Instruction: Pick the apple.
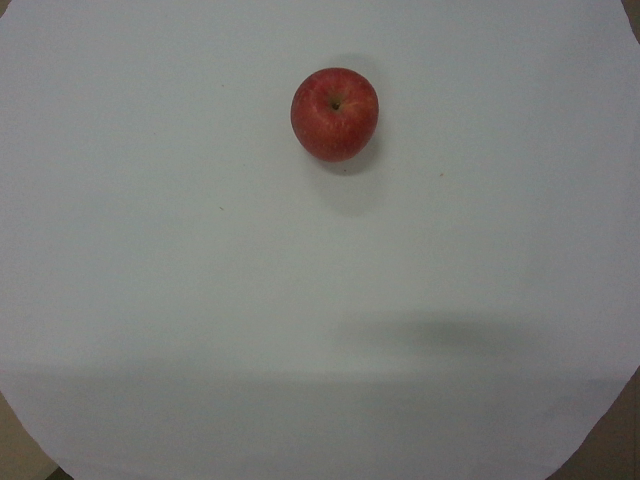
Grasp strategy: vertical